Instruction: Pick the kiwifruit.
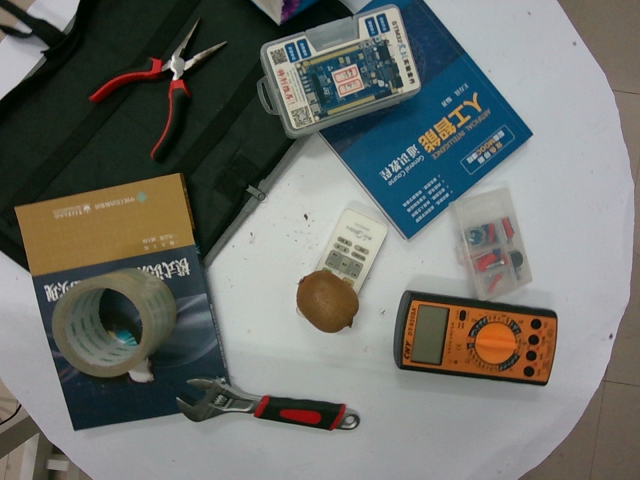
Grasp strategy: vertical